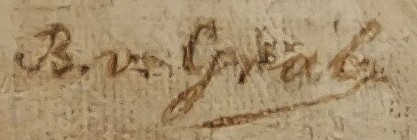
Signature of: bertha von grab